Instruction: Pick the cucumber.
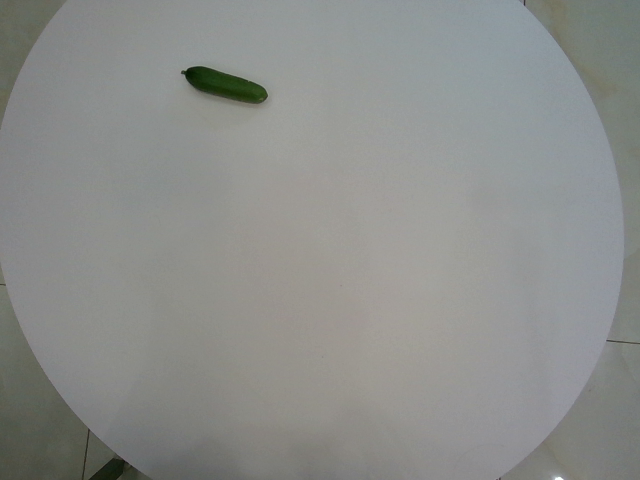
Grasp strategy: vertical